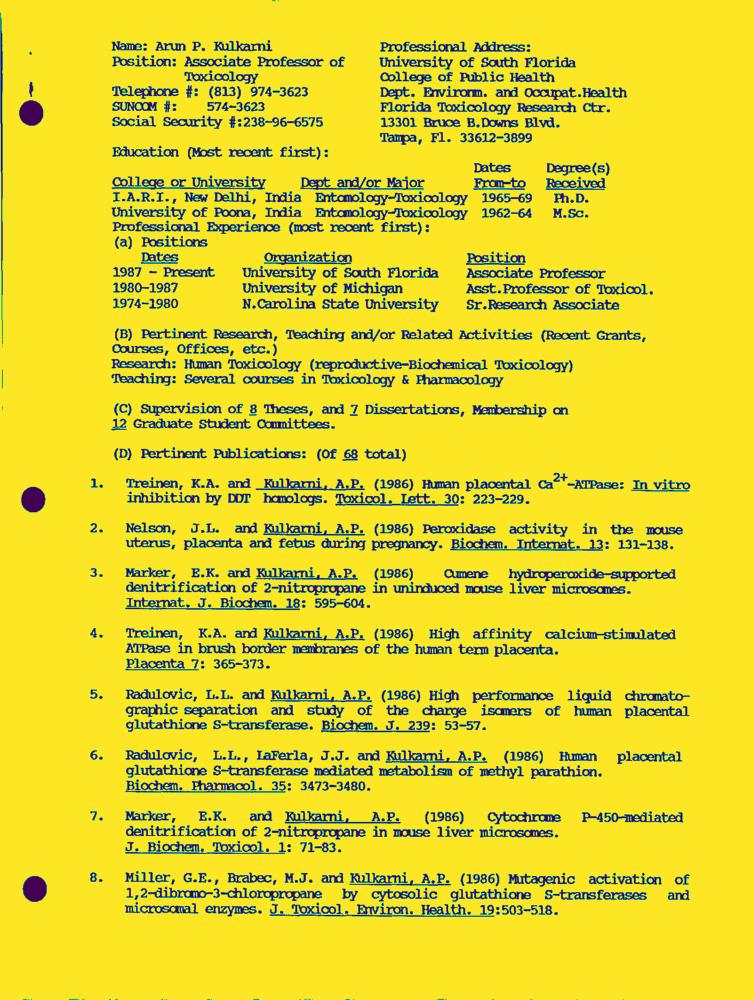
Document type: Resume-Doc